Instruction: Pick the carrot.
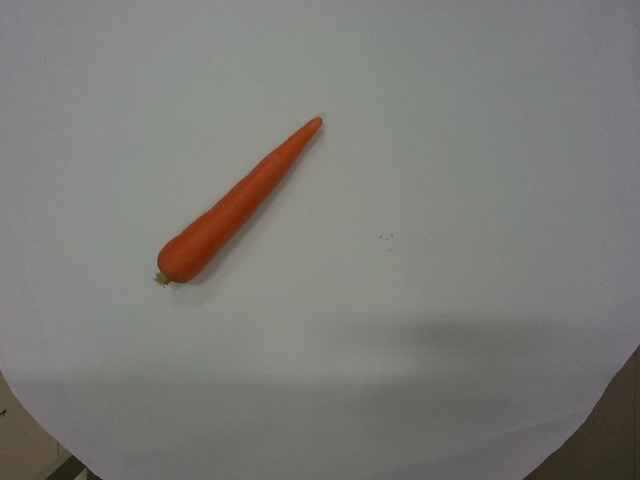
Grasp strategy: vertical